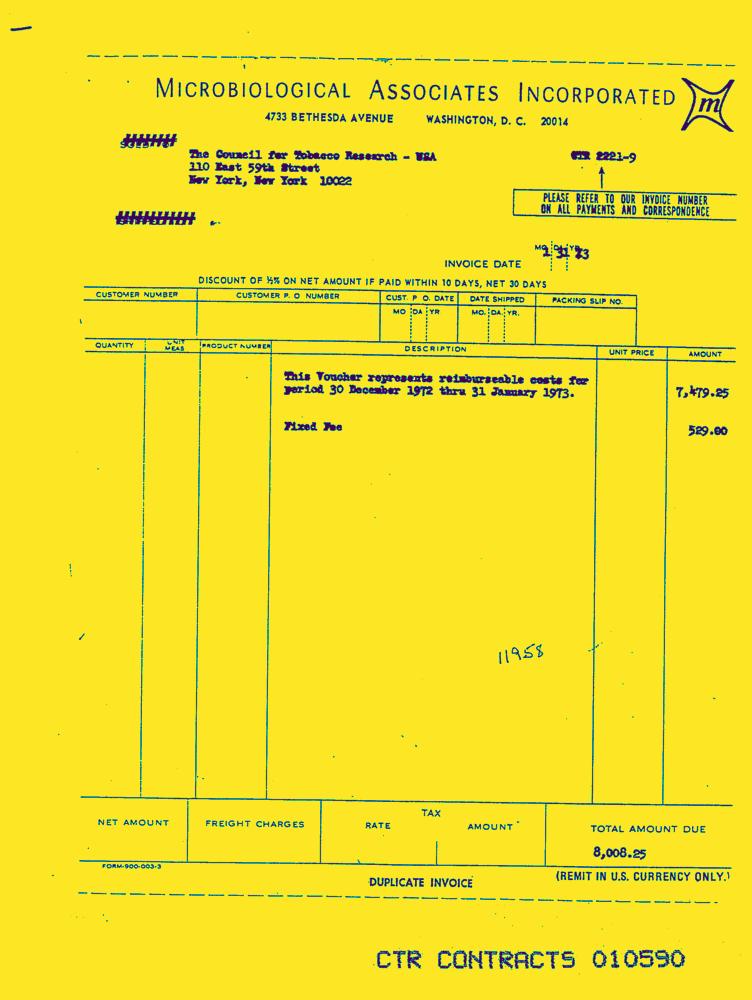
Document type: Invoice-Doc